Question: What is the main concern?
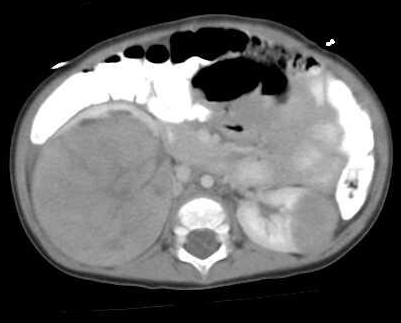
Answer: The findings suggest Right-sided 5x5x8cm echogenic mass in renal fossa exerting mass effect on the right lobe of liver.

On CT, left kidney shows 3x2x2cm mass in the interpolar region.  Involvement of right renal vein could no be excluded.. Large homogeneous, echogenic mass right adrenal fossa, exerting mass effect on the right hepatic lobe, and right renal parenchyma which is not visualized.  5x5x8cm
Left kidney with rounded, echogenic, well circumscribed mass in lower pole 2x2x2cm. The patient might have a history of 10 month old boy, previously healthy, brought to clinic after mom notices a bulge in his abdomen while bathing him..